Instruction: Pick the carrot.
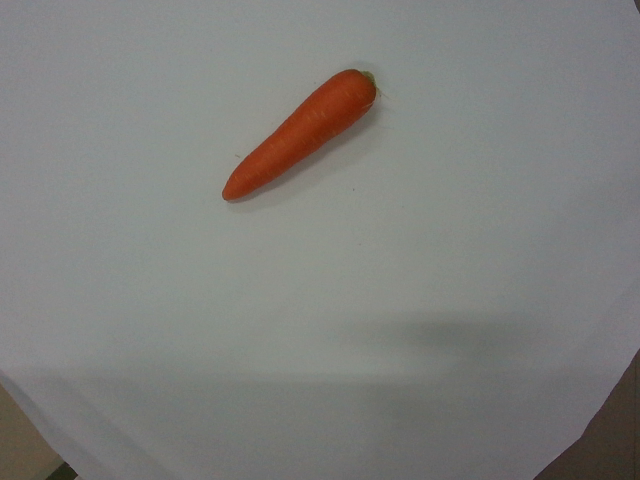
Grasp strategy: vertical